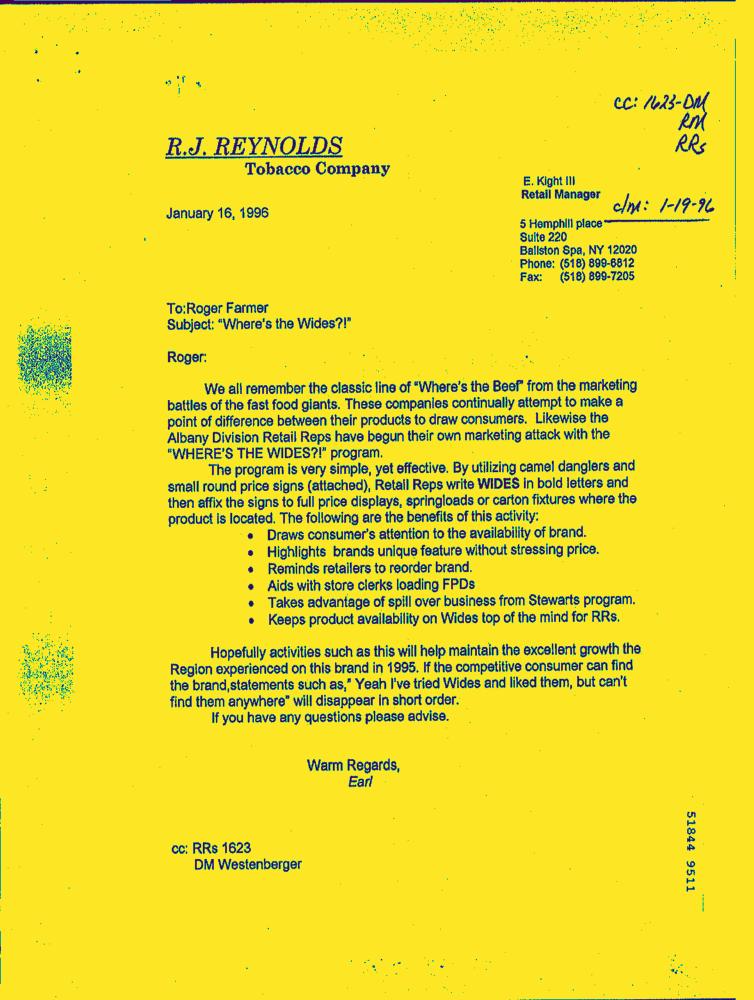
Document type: Letter-Doc